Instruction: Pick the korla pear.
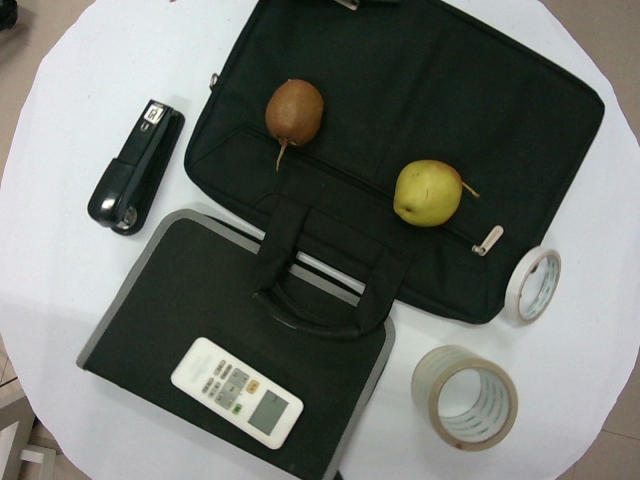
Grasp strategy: vertical